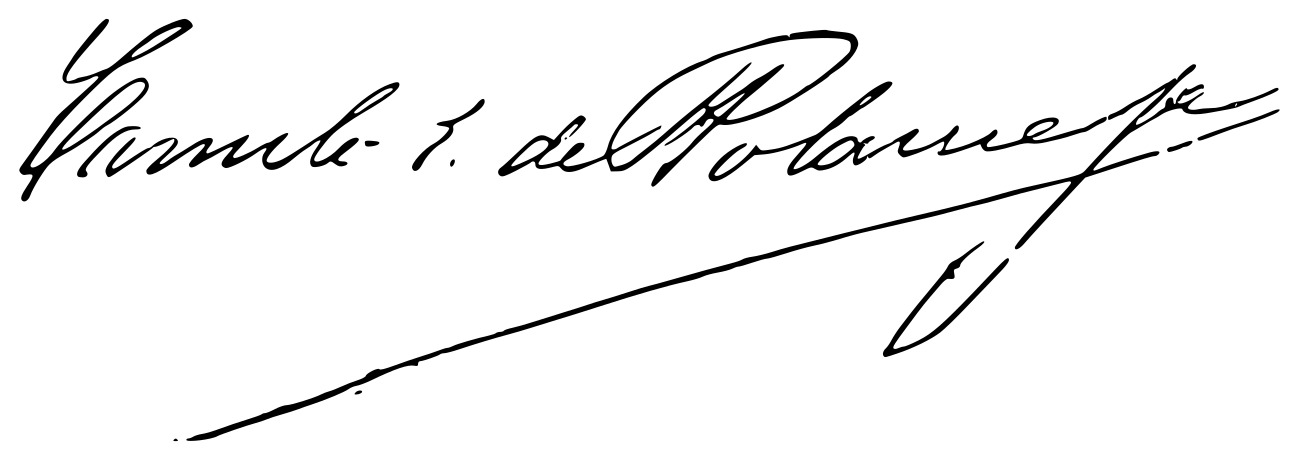
Signature of: camilo de polavieja